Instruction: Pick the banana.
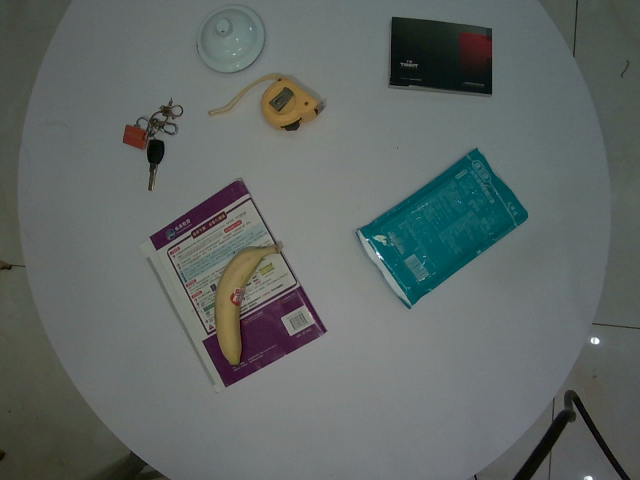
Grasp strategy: vertical